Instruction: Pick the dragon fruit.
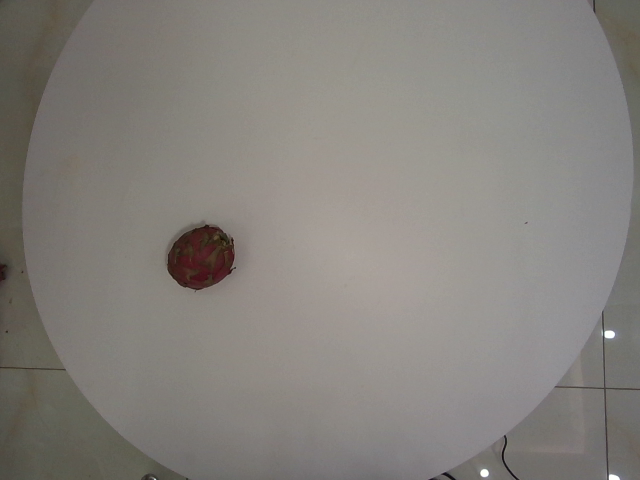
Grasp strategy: vertical